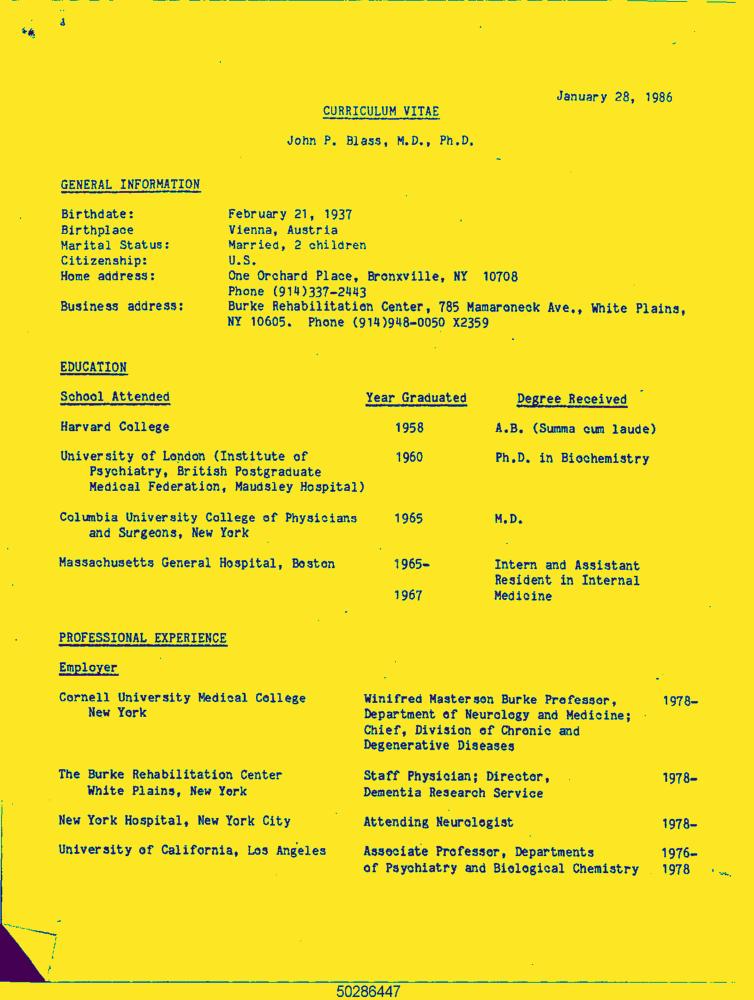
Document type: Resume-Doc